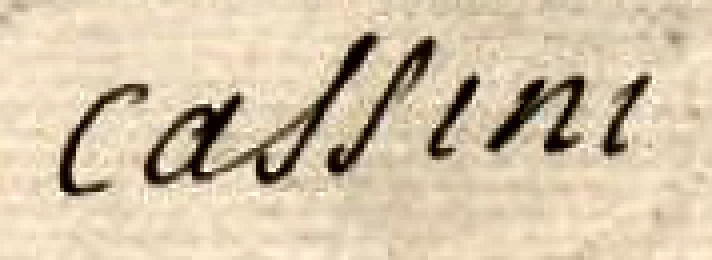
Signature of: jacques cassini